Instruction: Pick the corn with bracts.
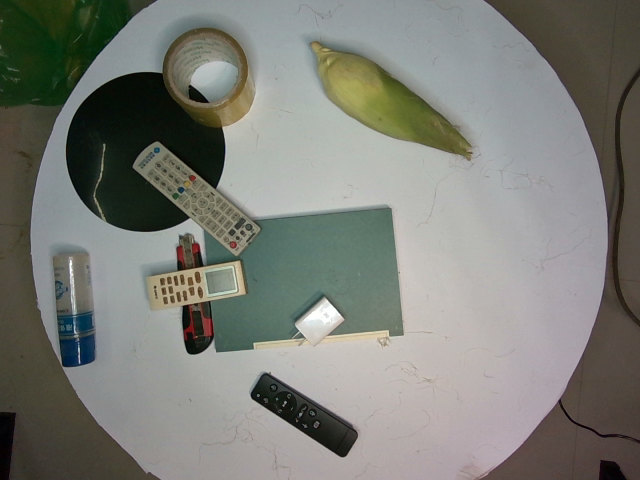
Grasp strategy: vertical